Question: How is the property described in the document?
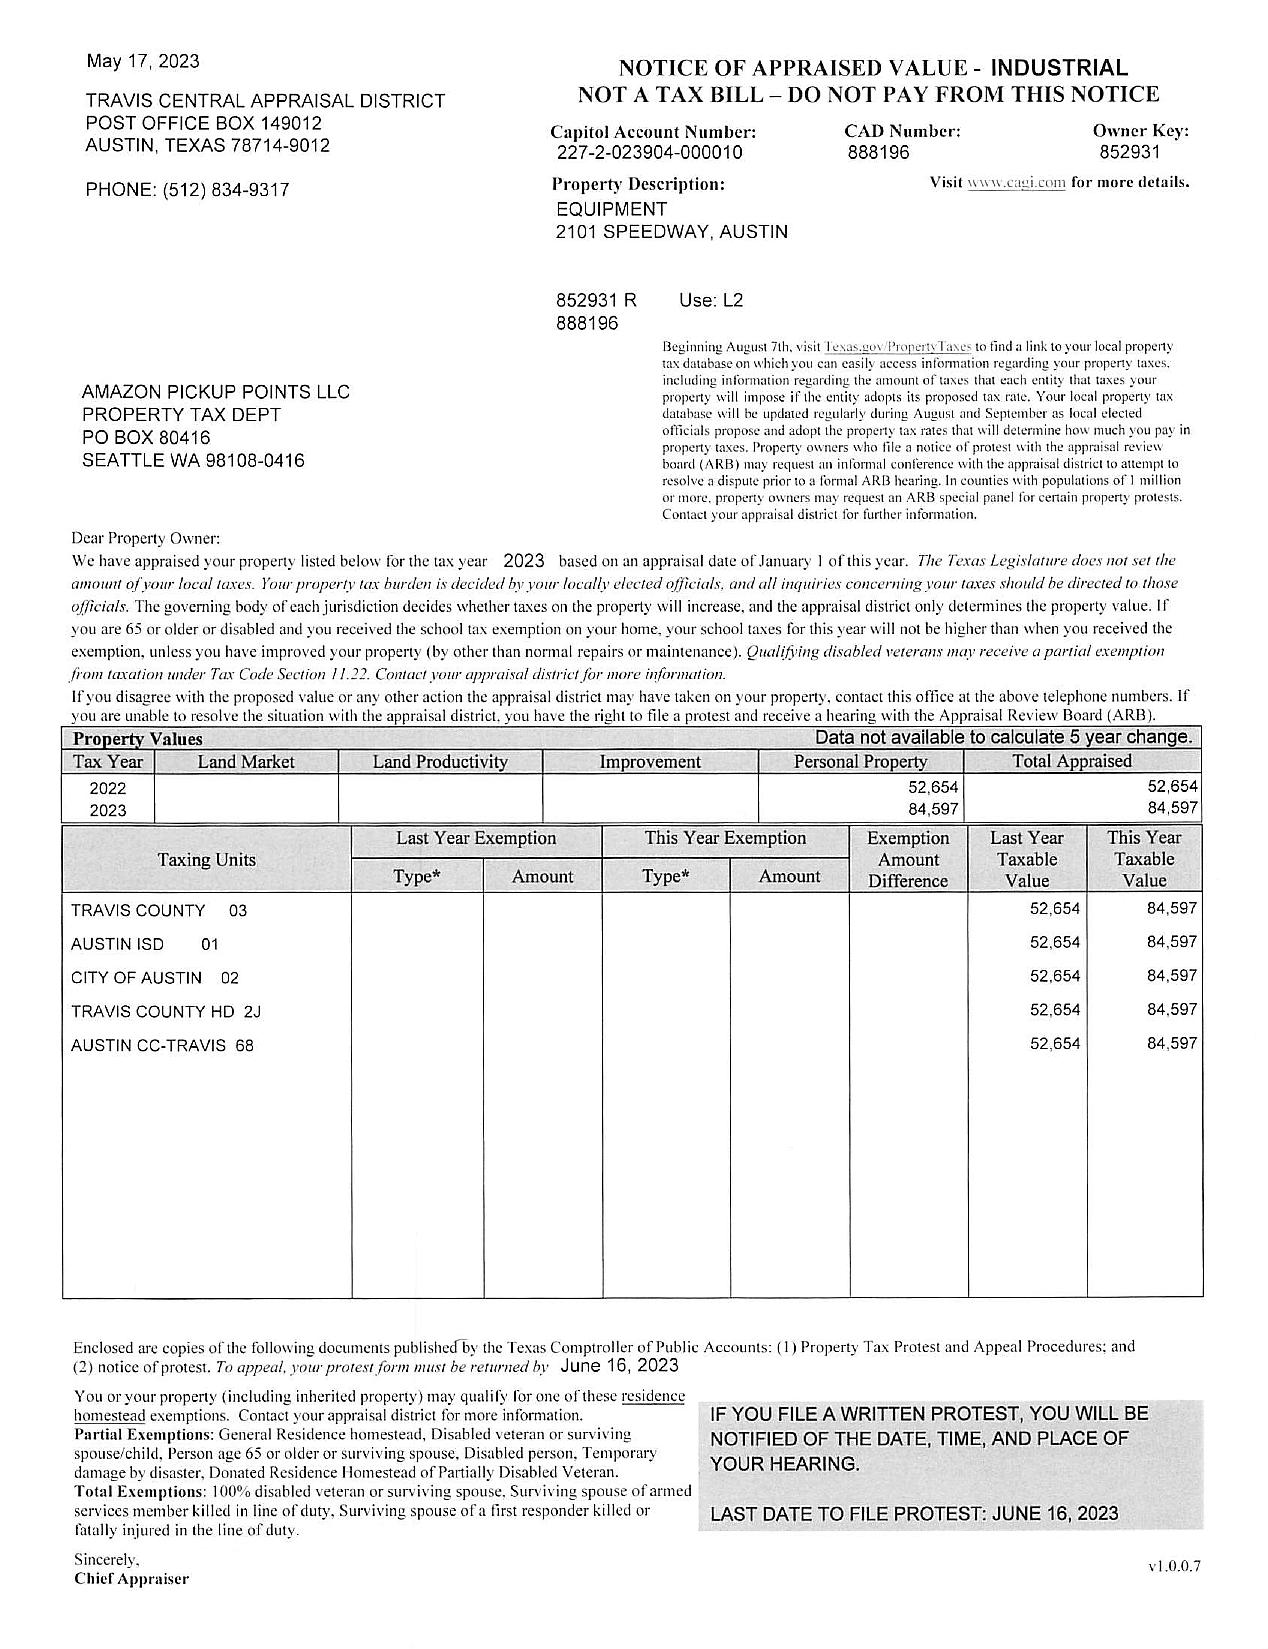
Answer: "EQUIPMENT"